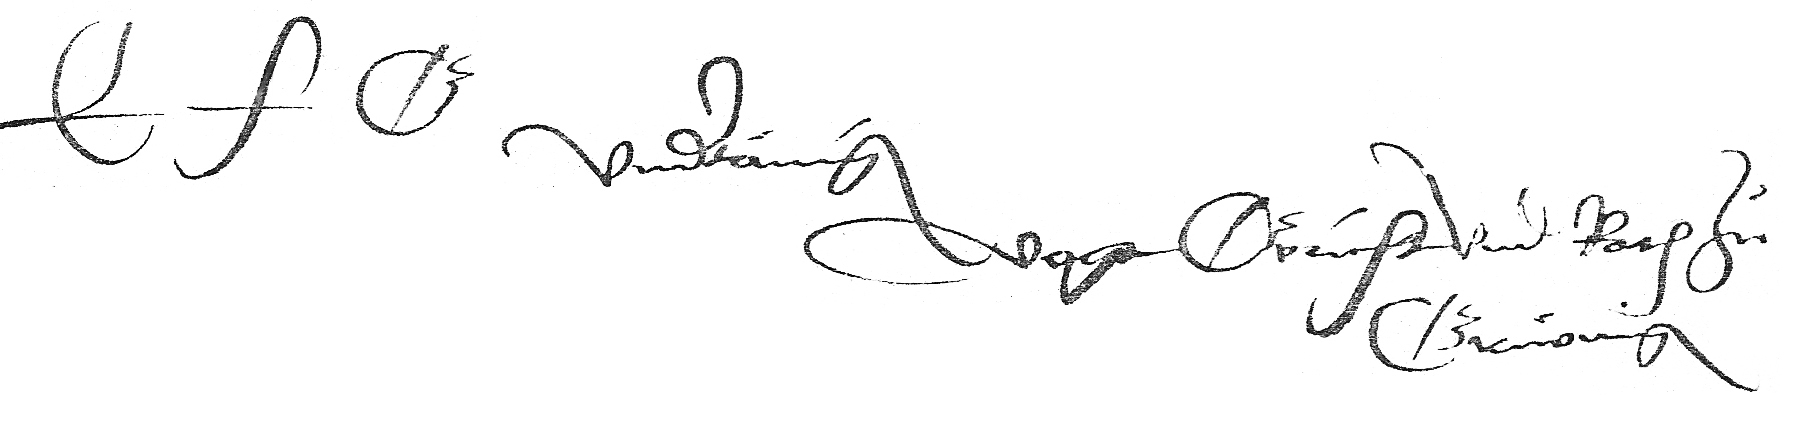
Signature of: philipp volland